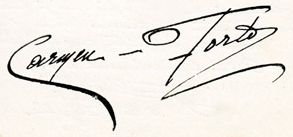
Signature of: carmen forté